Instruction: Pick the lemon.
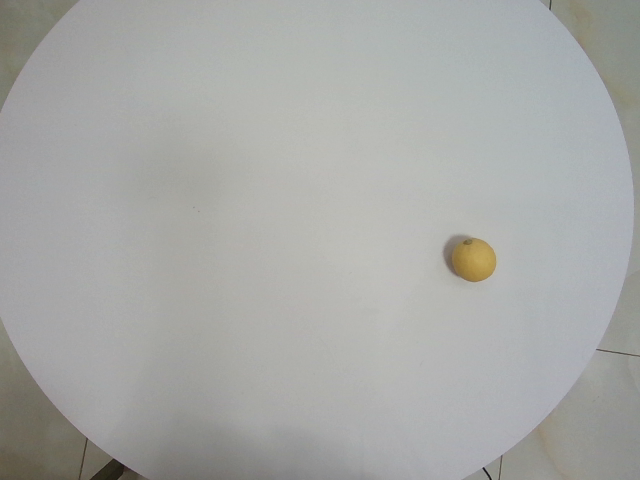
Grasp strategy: vertical